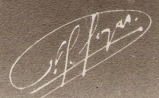
Signature of: isaac francisco del ángel rojas